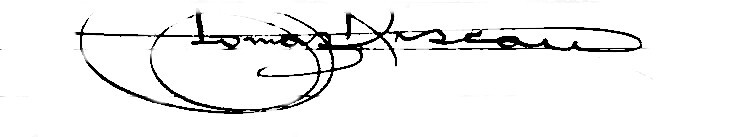
Signature of: tomás liscano